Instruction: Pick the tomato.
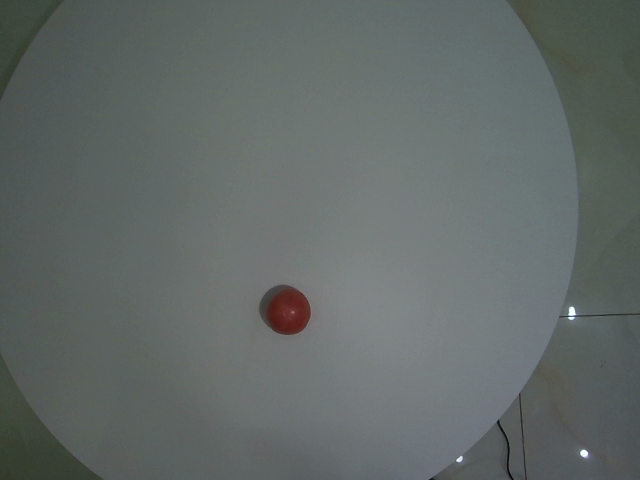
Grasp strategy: vertical